Retrieve the amount in words, amount in figures, name of the payee, date on the cheque, and the bank name from the image.
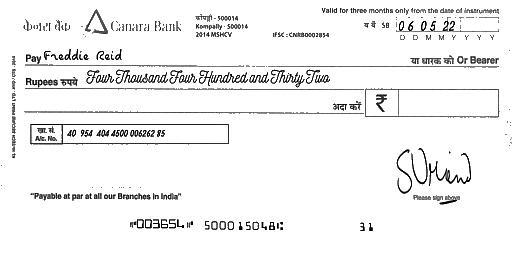
amt_in_words: Four Thousand Four Hundred and Thirty Two
amt_in_figures:
payee_name: Freddie Reid
bank_name: Canara Bank
cheque_date: 06/05/22